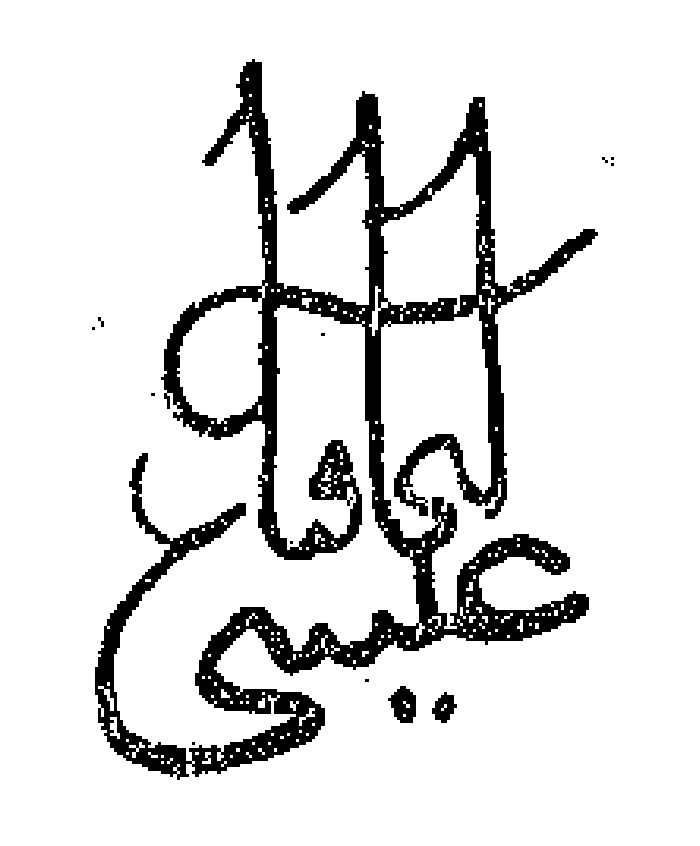
Signature of: isa beg isaković